Question: What might the diagnosis be?
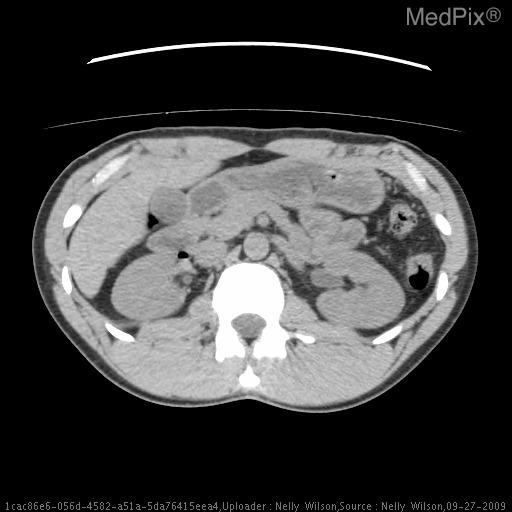
Answer: The possible diagnosis includes Intrarenal mass (transitional cell carcinoma)
Hypertrophied Column of Bertin.